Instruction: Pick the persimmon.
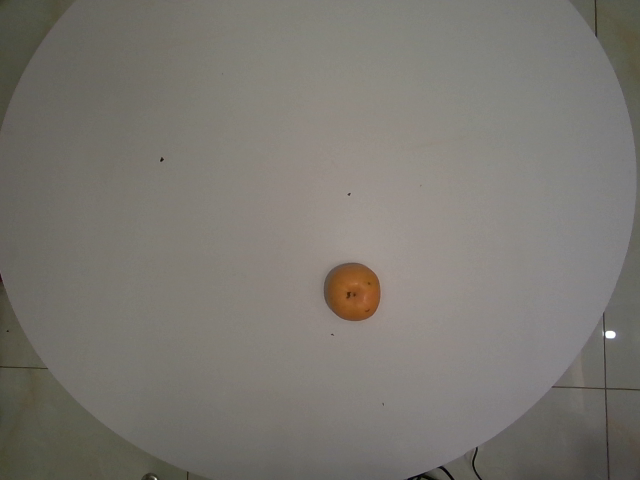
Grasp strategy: vertical